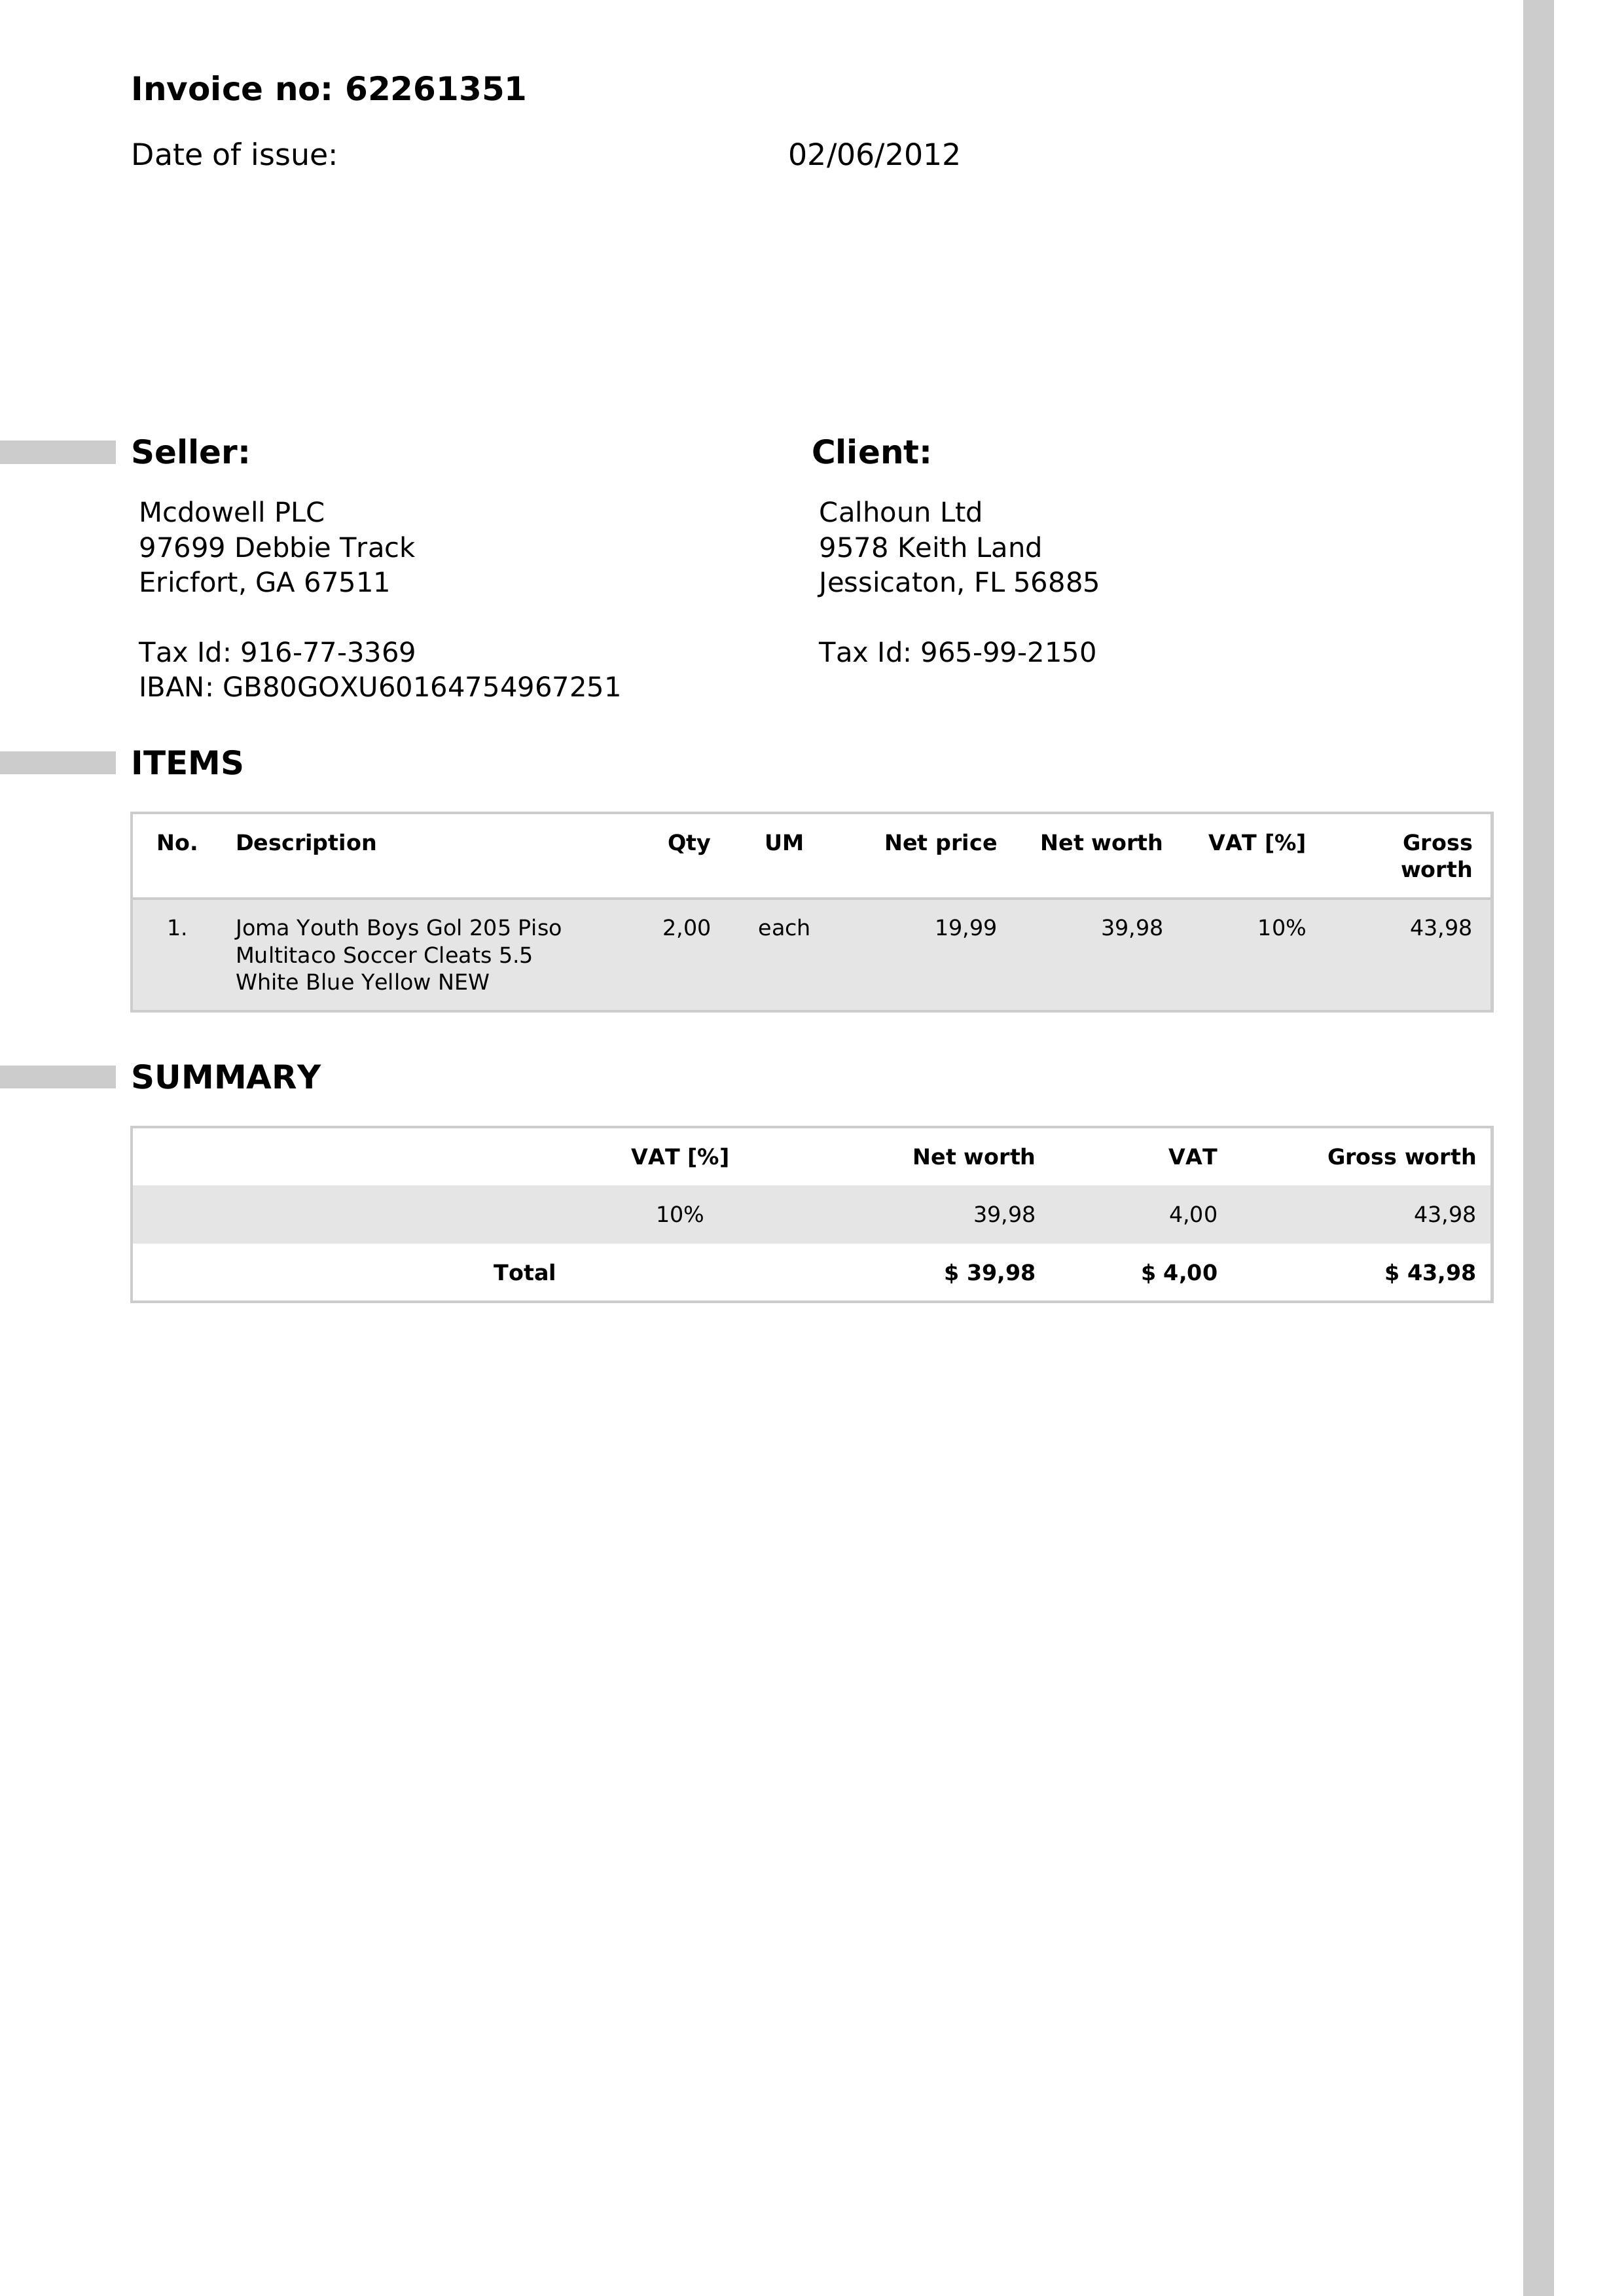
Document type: Invoice